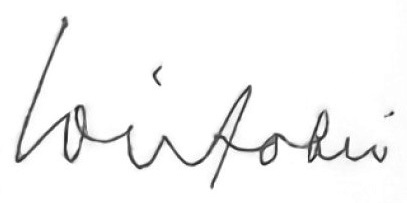
Signature of: lois tobío fernández